Question: What appears to be the issue?
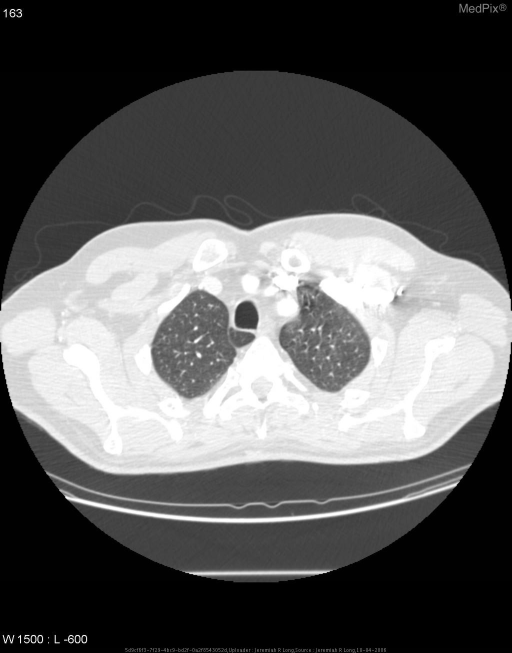
Answer: The findings suggest Contrast enhanced axial images (in lung windows) of the upper lungs demonstrates a pleural invagination from the right apex investing the azygous vein.. Contrast enhanced axial images (in lung windows) of the upper lungs demonstrates a pleural invagination from the right apex investing the azygous vein.. The patient might have a history of 45 year old male with recent diagnosis of gastric carcinoma undergoing staging CT..